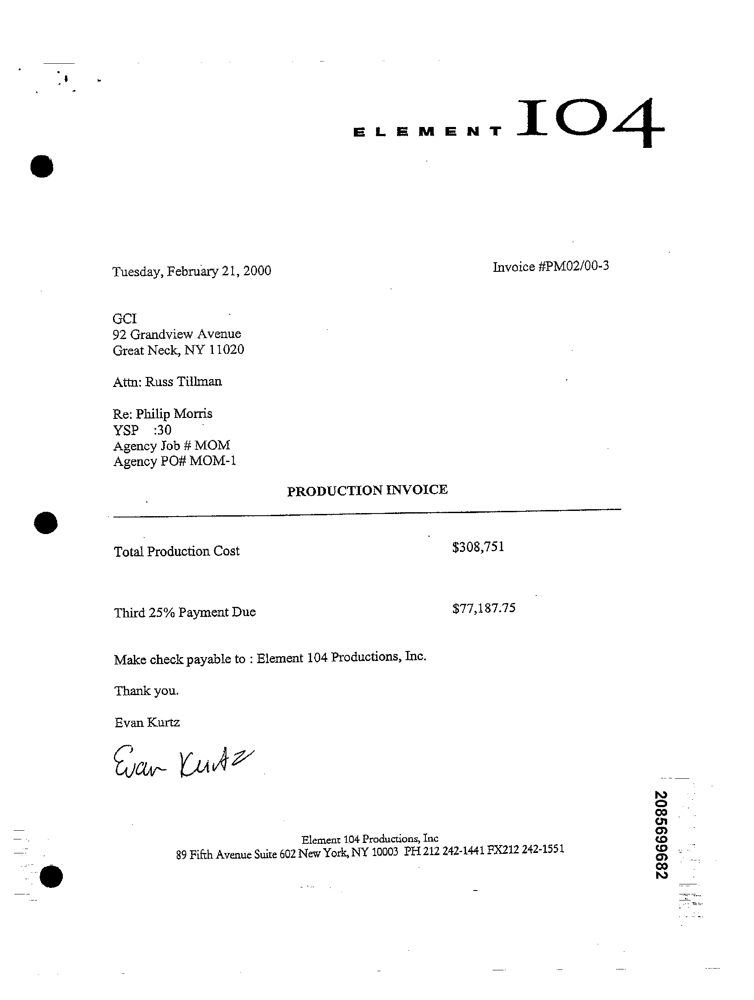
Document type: Invoice